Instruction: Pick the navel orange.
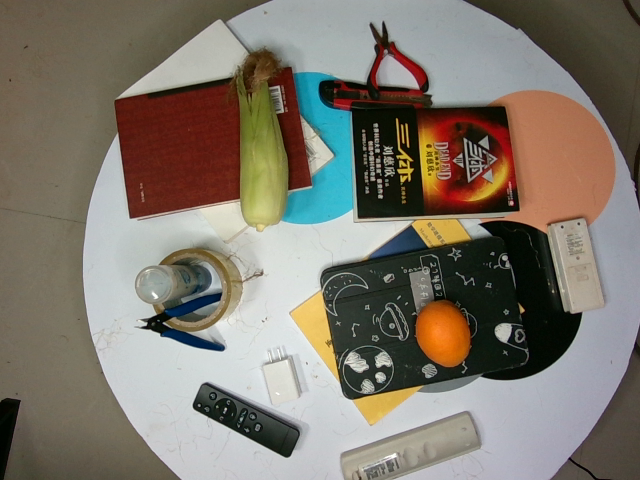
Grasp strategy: vertical